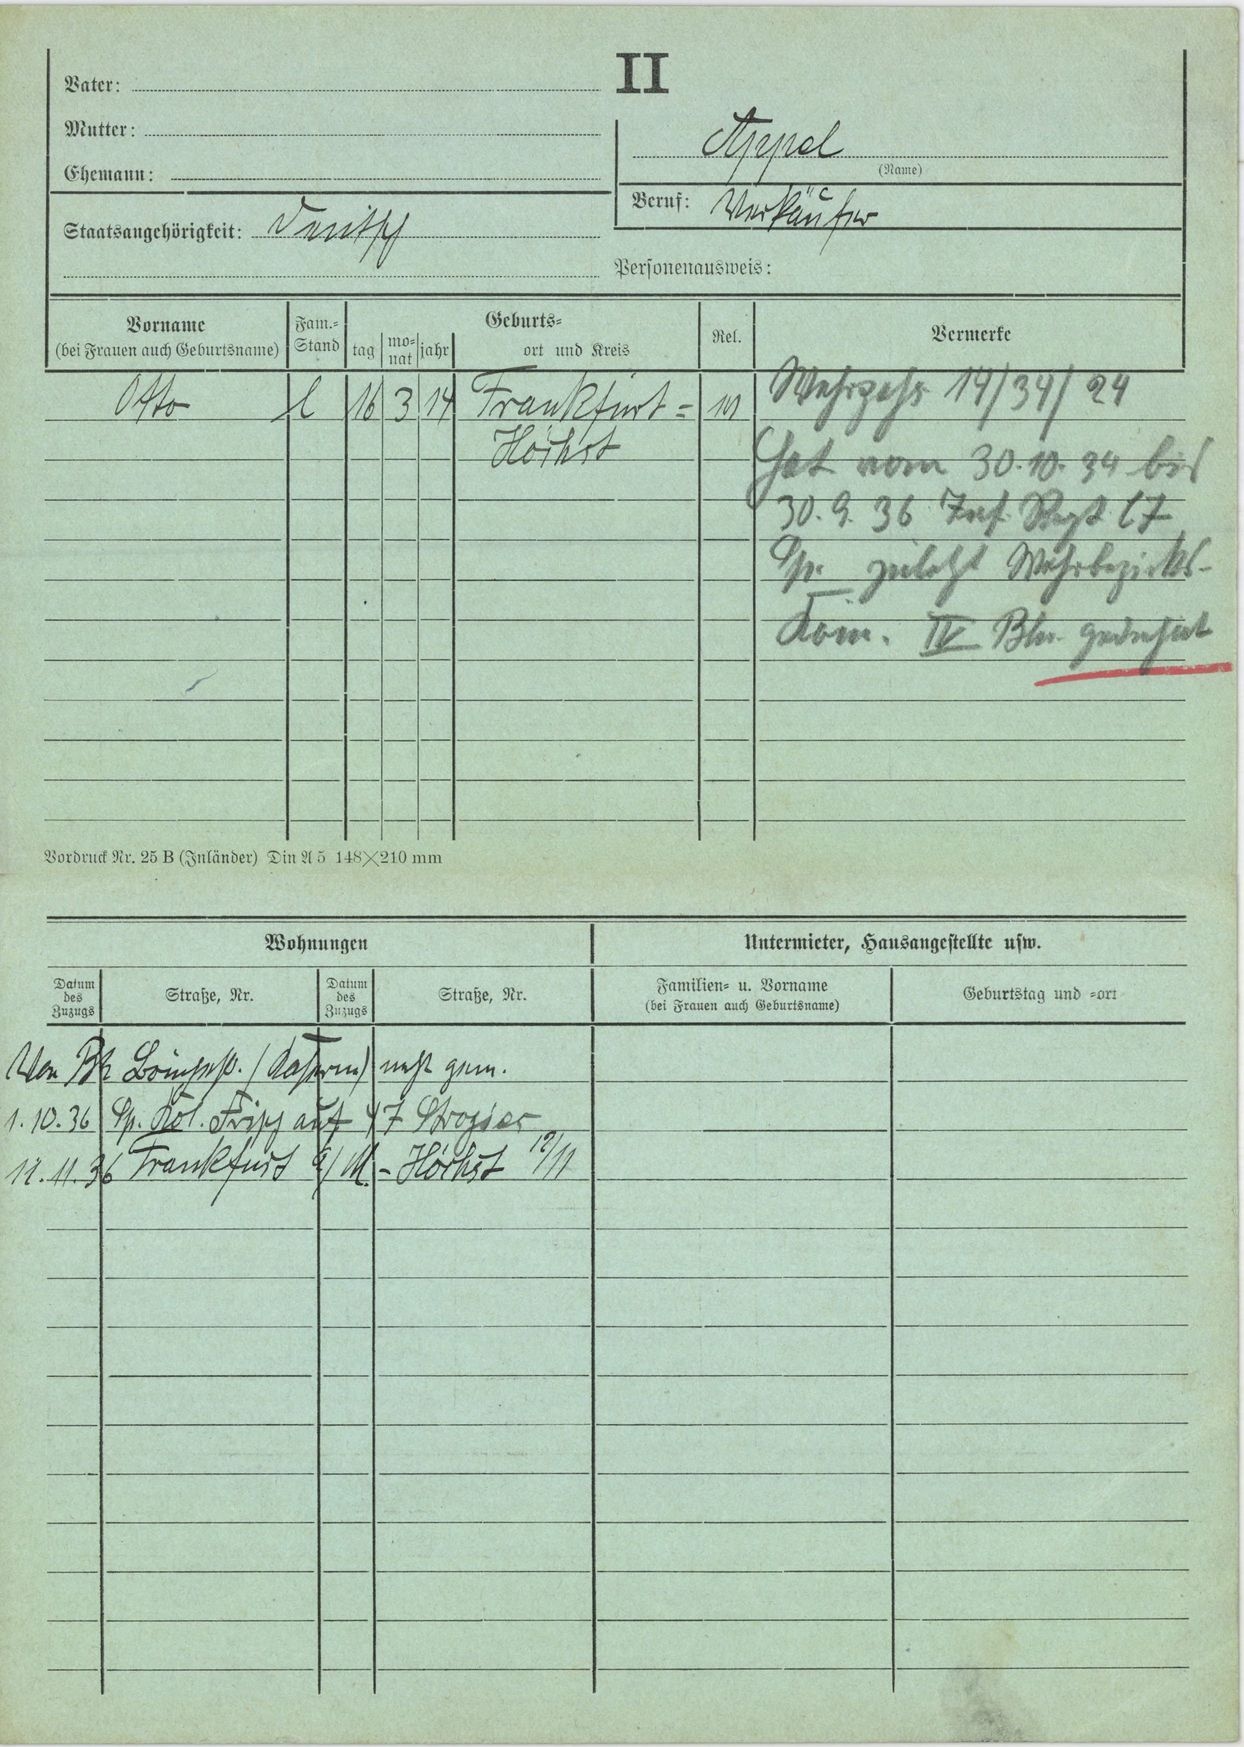
Appel